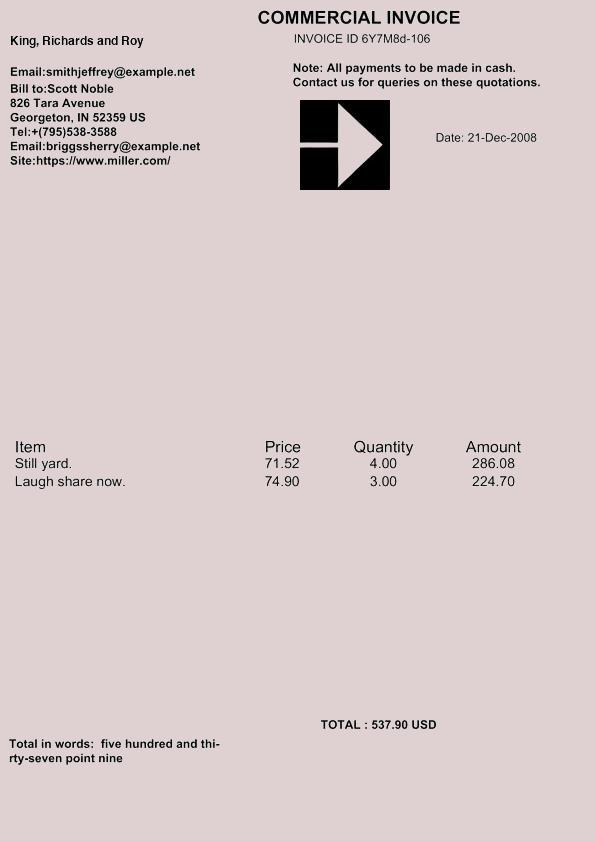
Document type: Invoice